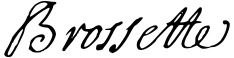
Signature of: claude brossette